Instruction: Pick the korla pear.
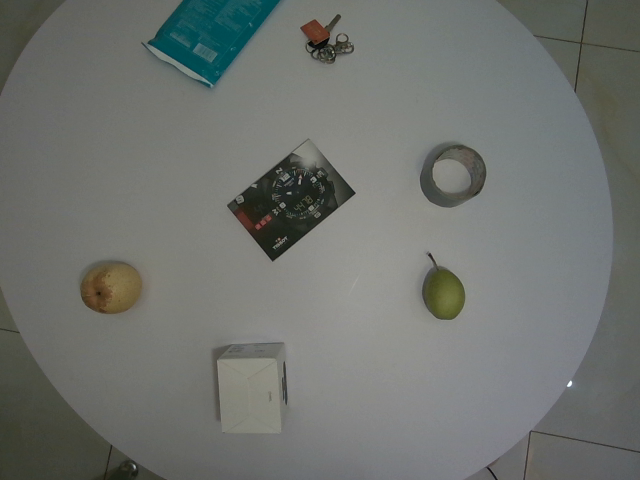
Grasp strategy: vertical